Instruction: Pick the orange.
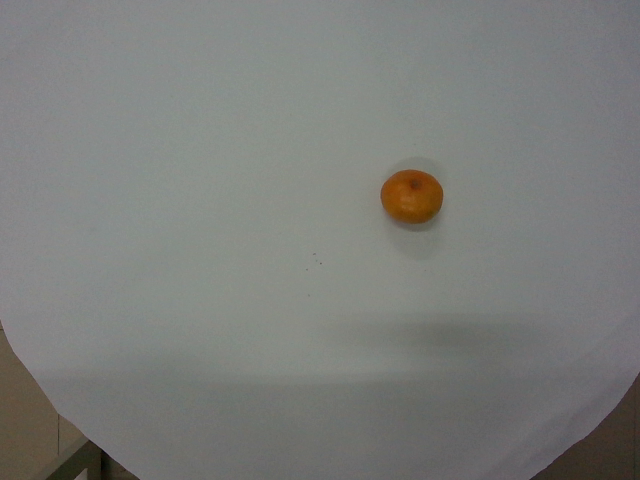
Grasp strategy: vertical